Question: What do the imaging results show?
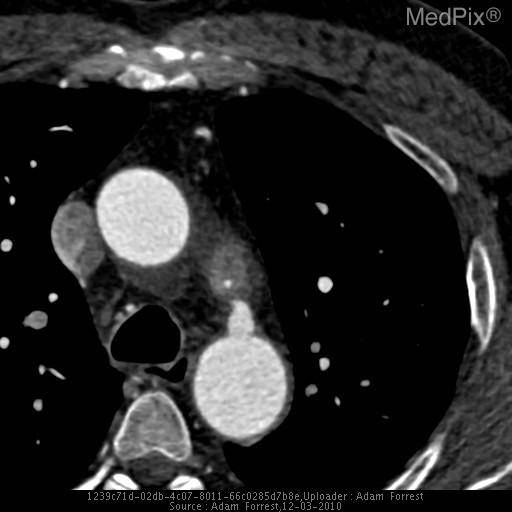
Answer: The imaging shows Cardiac-gated CTA images in multiple planes demonstrate a patent ductus arteriosus, shown by a small contrast-enhanced vessel connecting the descending aorta to the pulmonary artery. Patency of vessel is demonstrated by a jet of contrast spilling into the pulmonary artery at its connection with the ductus arteriosus.
Of note, you can see changes in the proximal descending aortic wall indicative of this patient's stable aneurysm/dissection. Multiplanar reformat cardiac-gated CT aortic angiogram in the axial plane demonstrates a vessel with intra-arterial contrast projecting anteriorly from the descending aorta, distal to the takeoff of the left subclavian artery. There also appears to be a small amount of contrast within the adjacent pulmonary artery..